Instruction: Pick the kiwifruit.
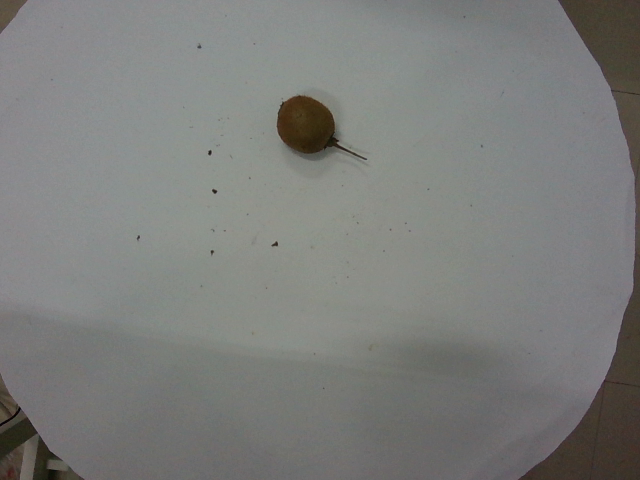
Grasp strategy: vertical